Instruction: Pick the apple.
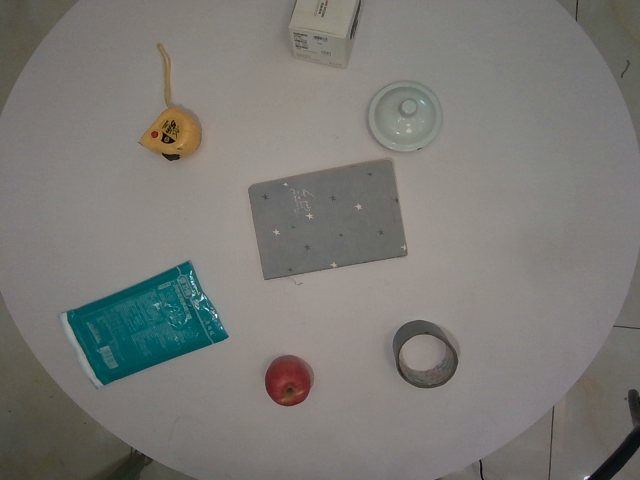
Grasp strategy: vertical